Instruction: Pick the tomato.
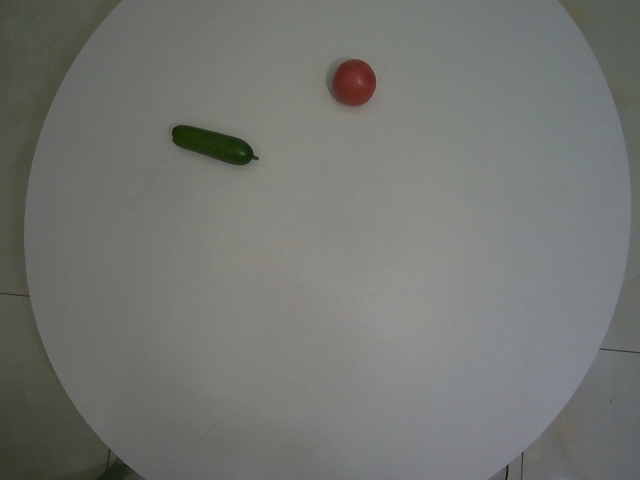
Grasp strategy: vertical